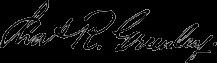
Signature of: charles ravenscroft greenleaf